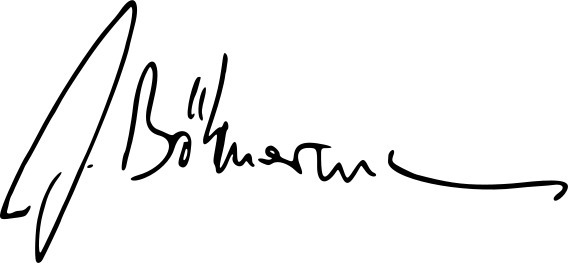
Signature of: jan böhmermann